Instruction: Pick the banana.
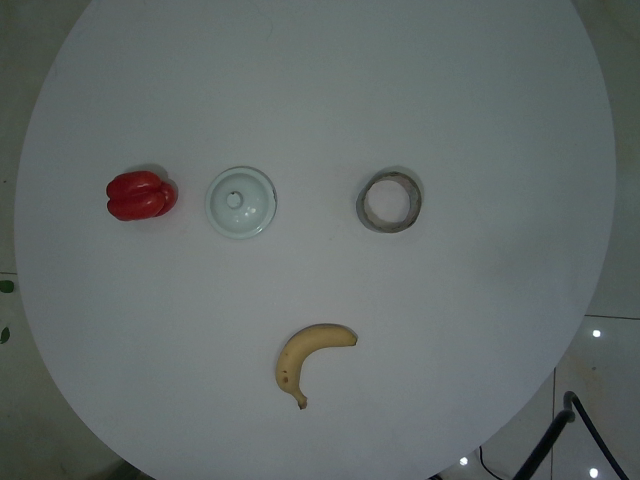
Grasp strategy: vertical